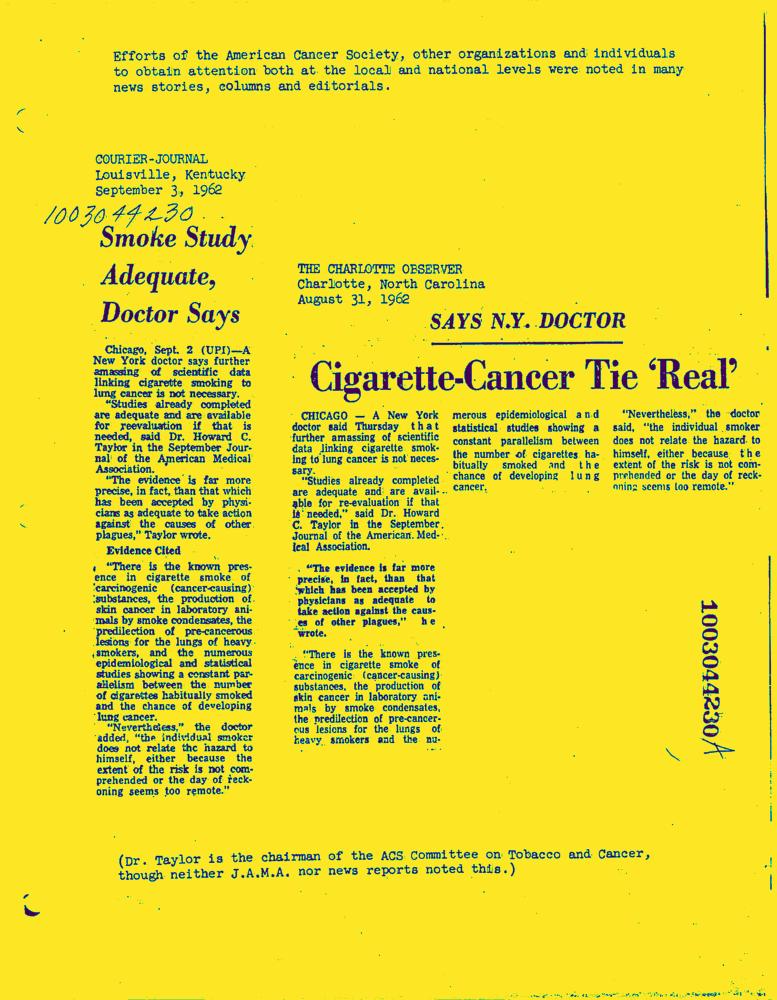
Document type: News-Article